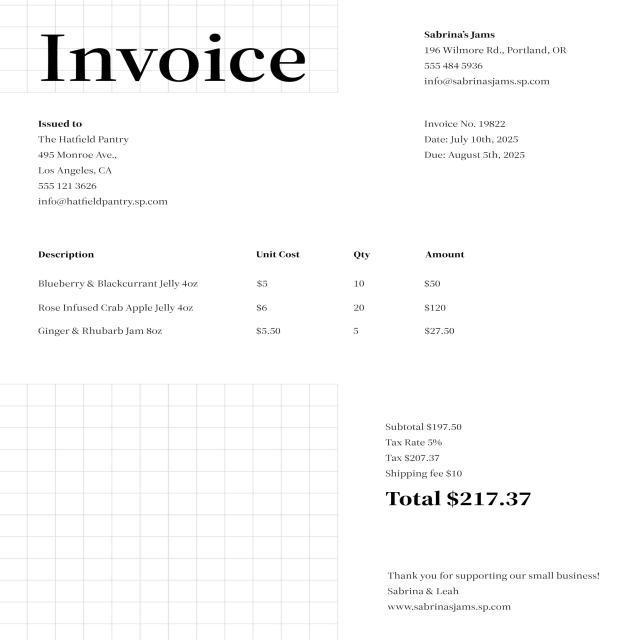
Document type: Invoice